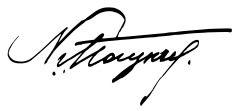
Signature of: nikola paunchev